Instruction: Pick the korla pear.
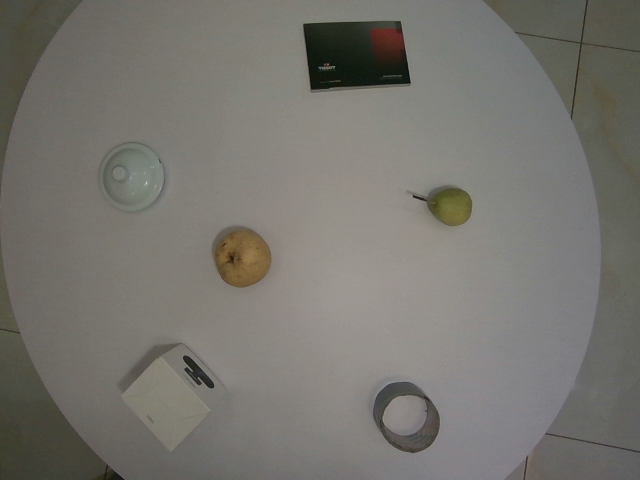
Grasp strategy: vertical